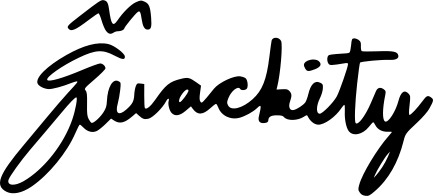
Signature of: quackity